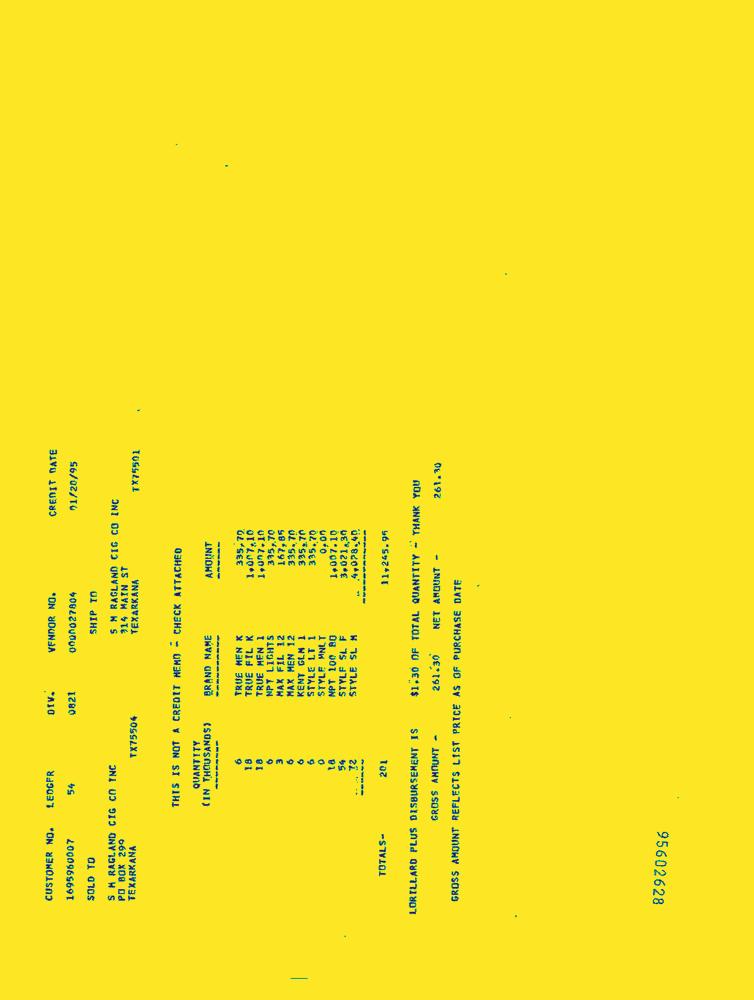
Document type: Invoice-Doc